Question: What is the main concern?
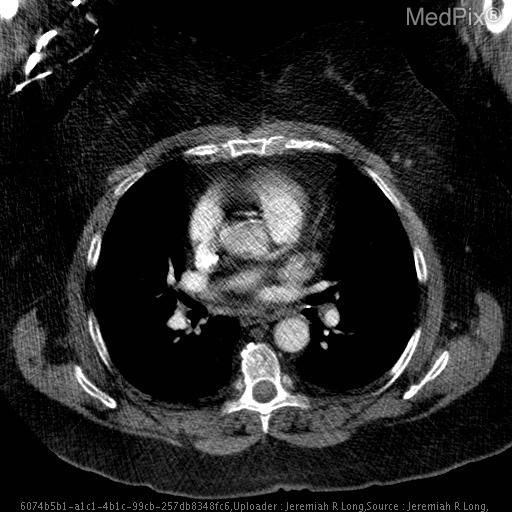
Answer: The findings suggest Axial CT images with intravenous contrast material demonstrate mild smooth thickening of the interatrial septum with diffuse fat attenuation. No pulmonary embolims was present.  Note the large amount of subcutaneous fat circumferentially compatible with a large body mass index.. Axial CT images with intravenous contrast material demonstrate mild smooth thickening of the interatrial septum with diffuse fat attenuation. No pulmonary embolims was present.  Note the large amount of subcutaneous fat circumferentially compatible with a large body mass index.. The patient might have a history of Shortness fo breath with concern for pulmonary embolism..